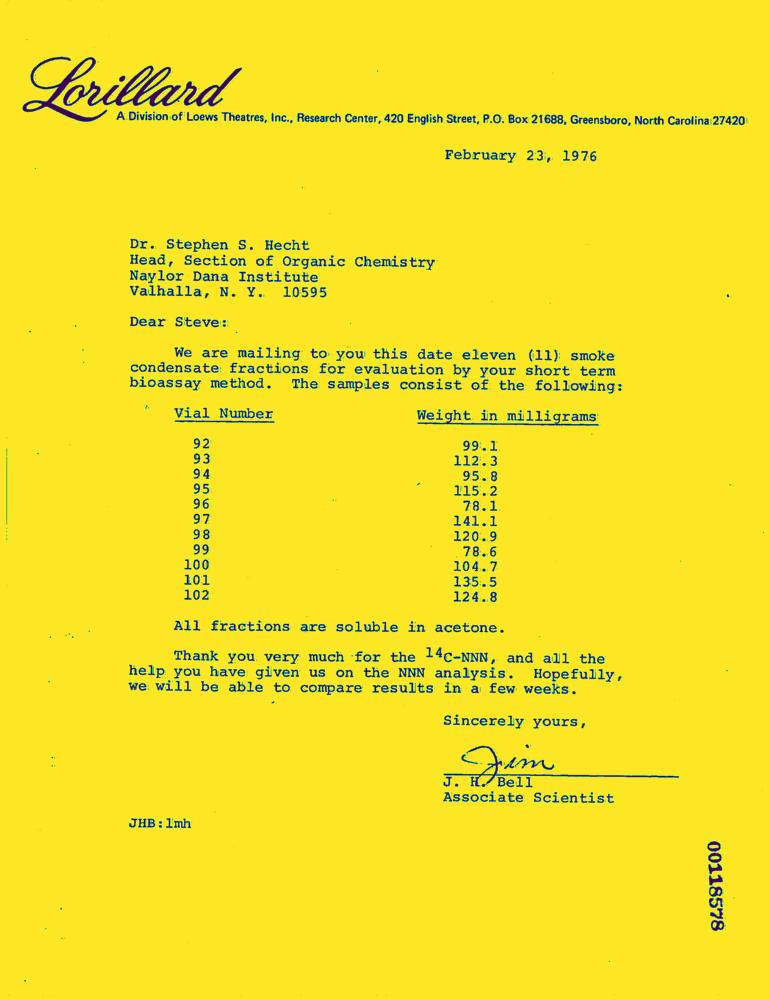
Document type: Letter-Doc